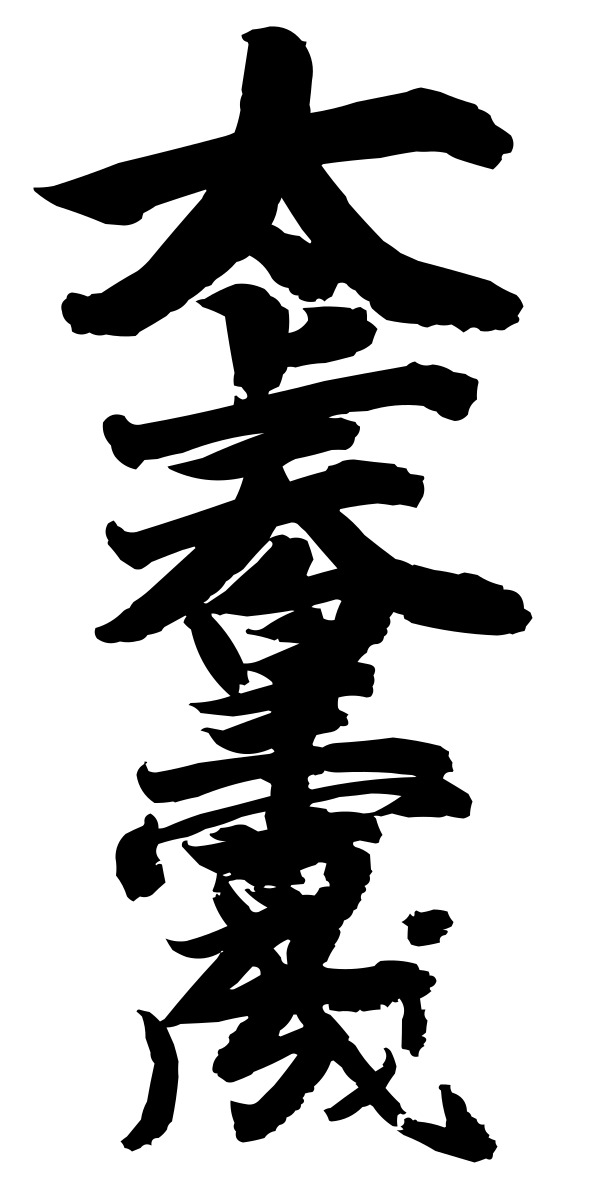
Signature of: chōkei